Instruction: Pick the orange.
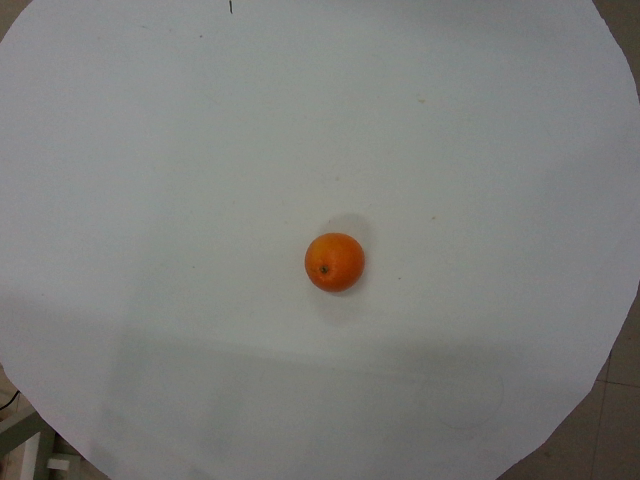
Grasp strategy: vertical